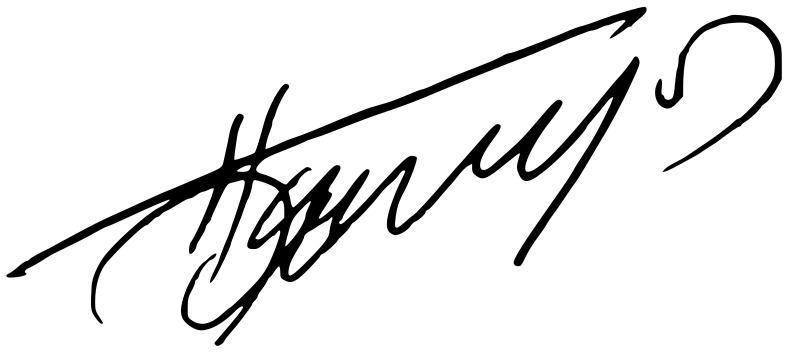
Signature of: elias ch papadimitrakopoulos